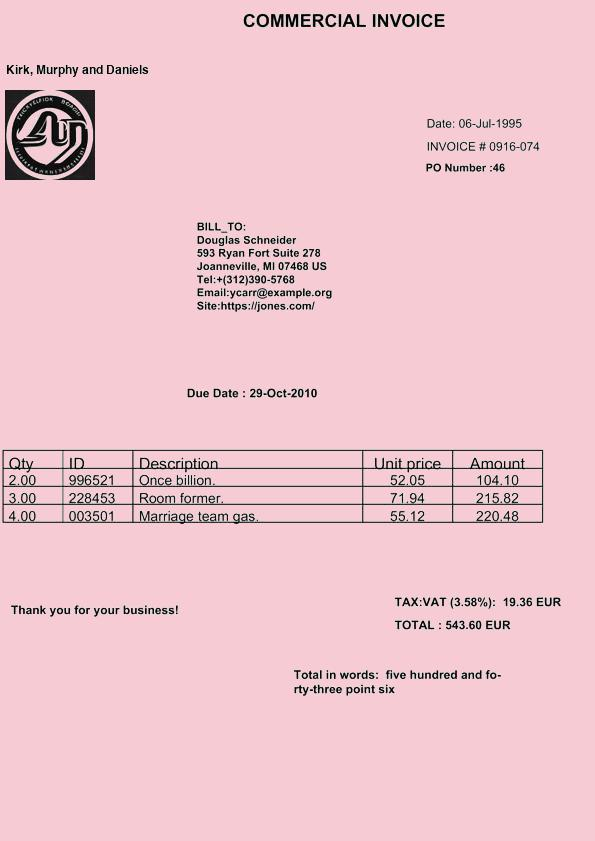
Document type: Invoice